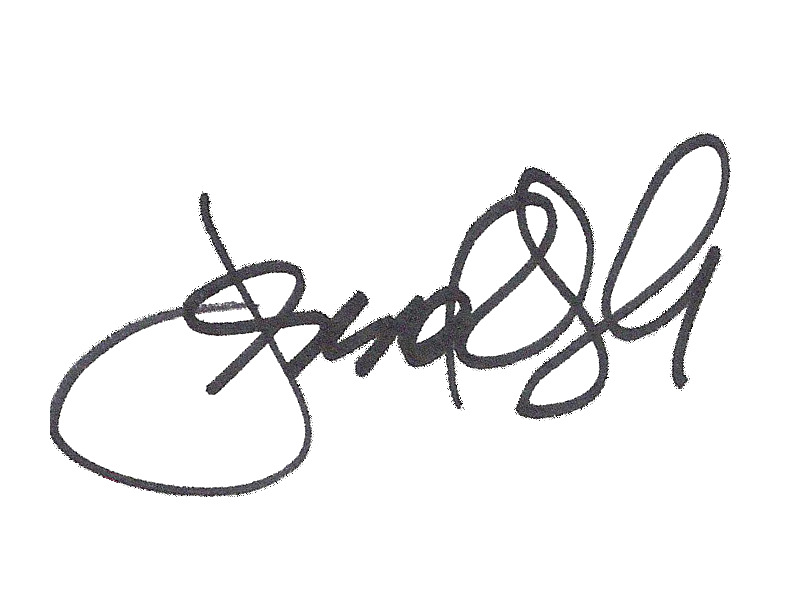
Signature of: jenna fischer